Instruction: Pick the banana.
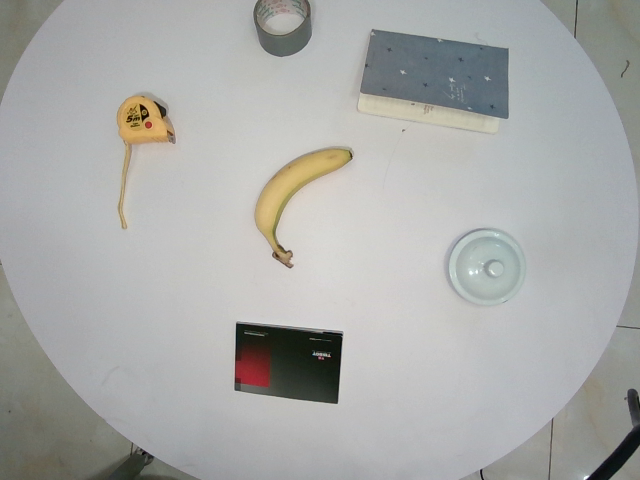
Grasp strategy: vertical